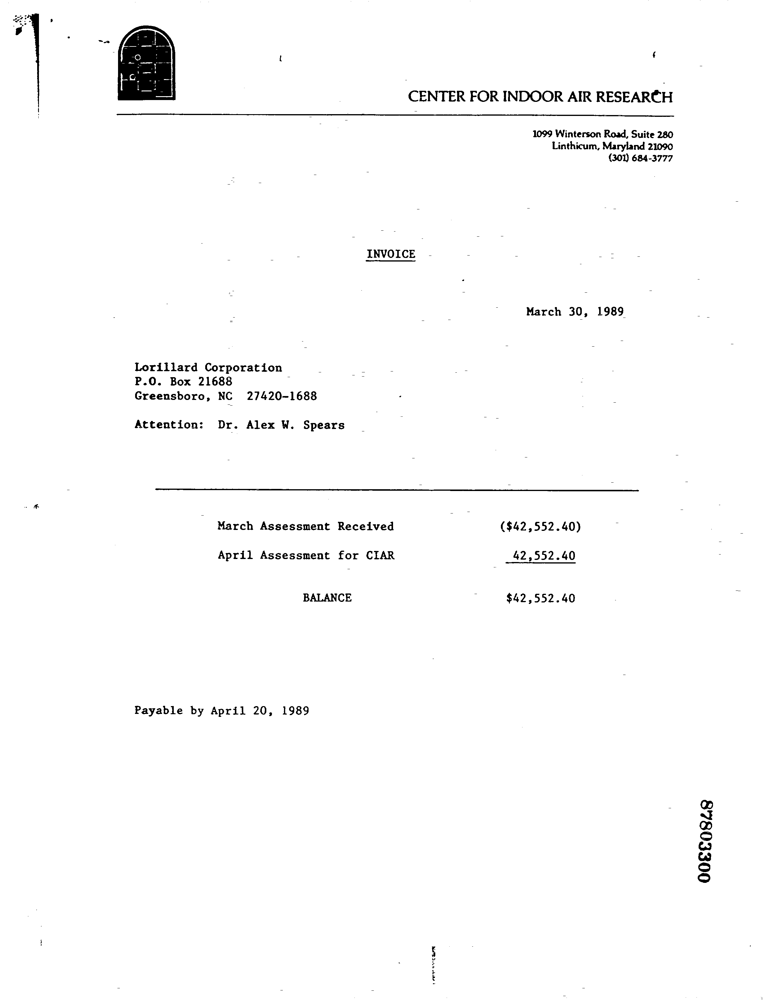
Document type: Invoice